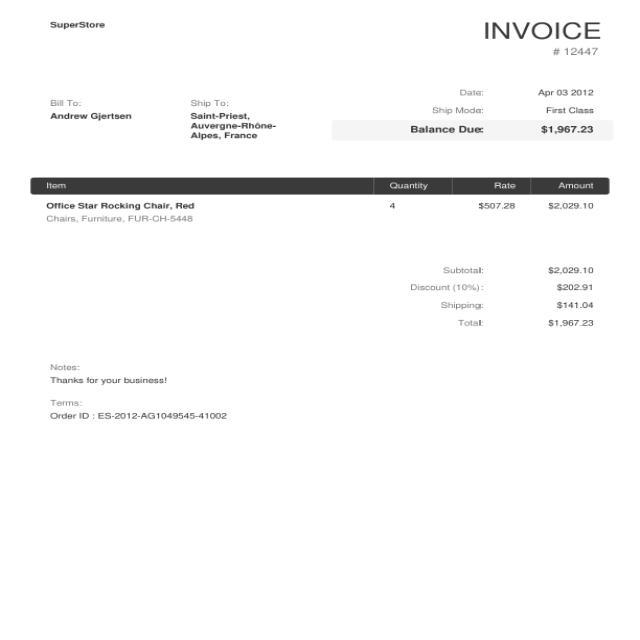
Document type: Invoice